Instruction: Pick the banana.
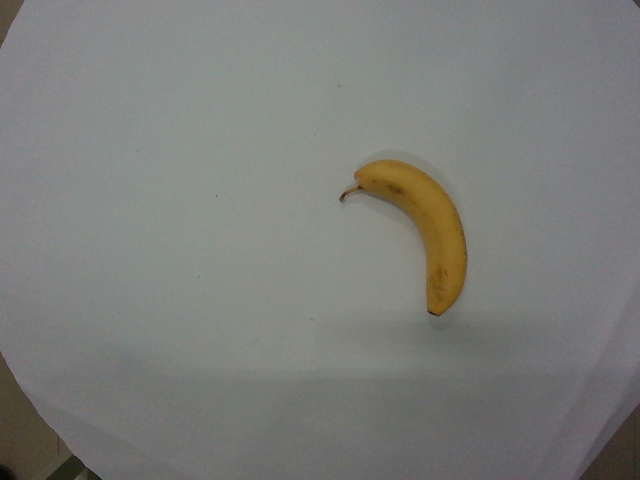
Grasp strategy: vertical